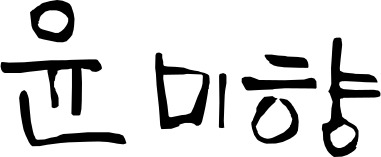
Signature of: yoon mee hyang